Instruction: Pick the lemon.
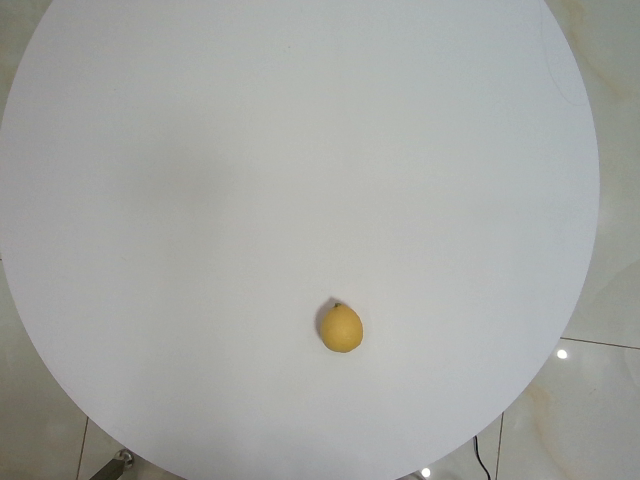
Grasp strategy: vertical